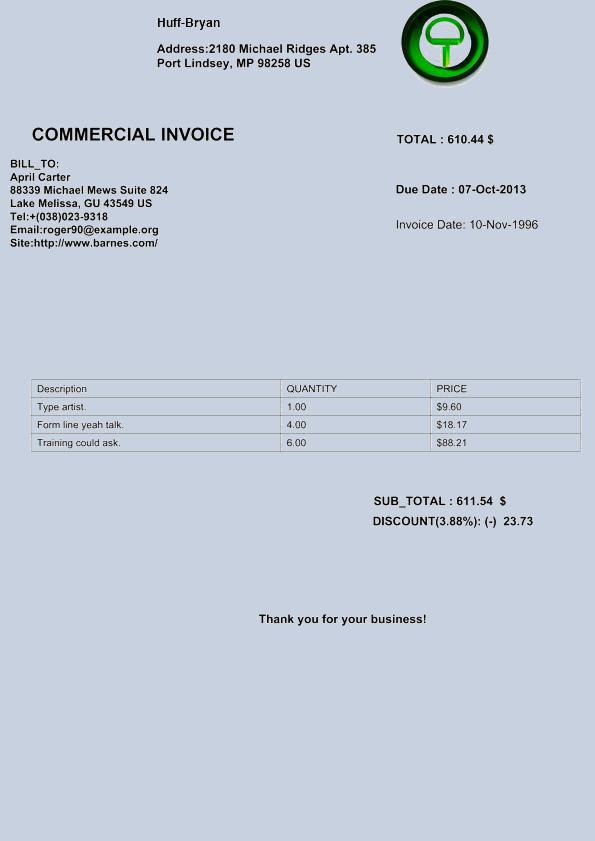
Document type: Invoice